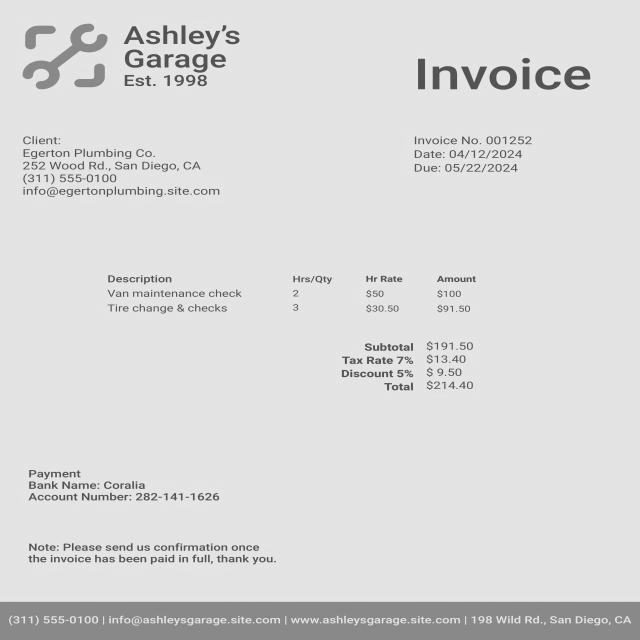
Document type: Invoice